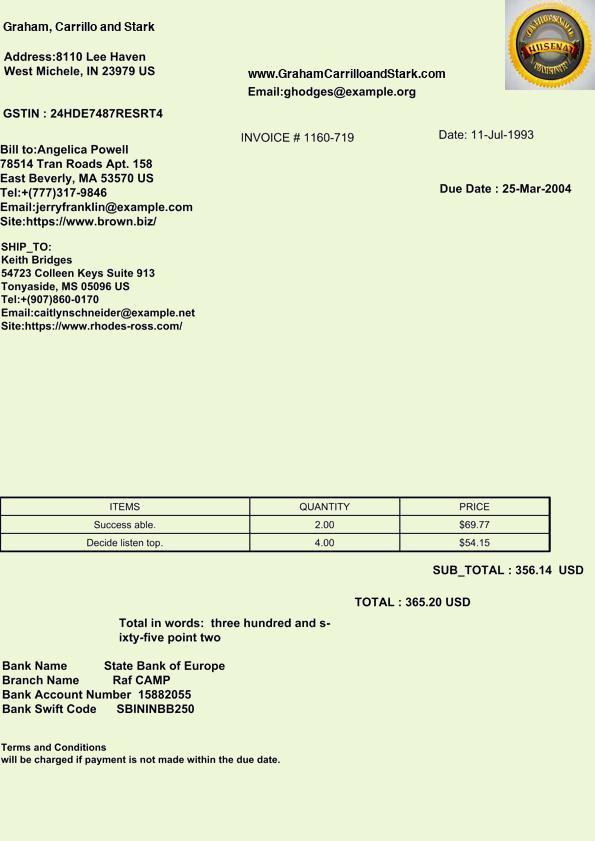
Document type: Invoice